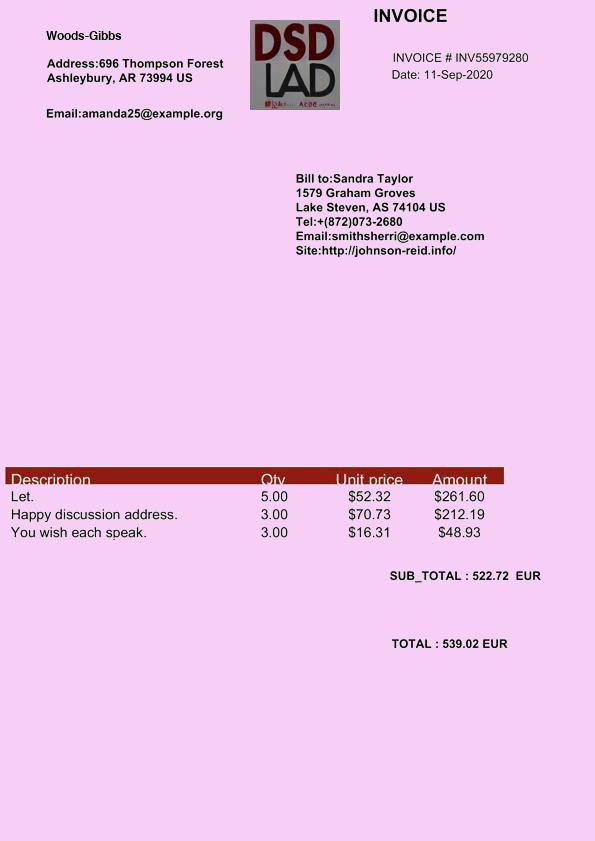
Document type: Invoice